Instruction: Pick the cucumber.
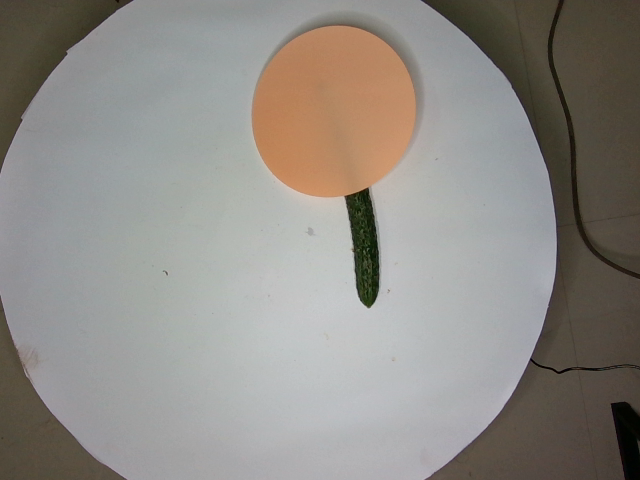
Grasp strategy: vertical